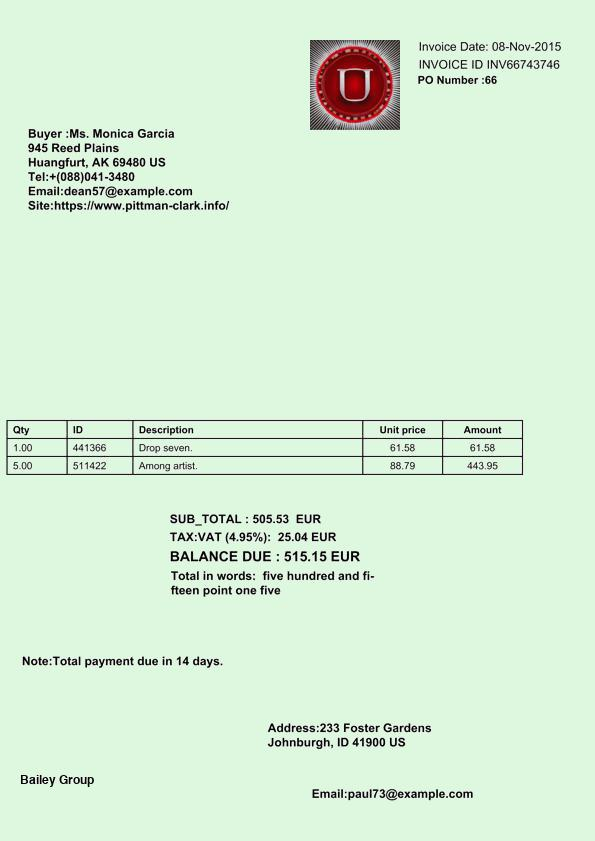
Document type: Invoice